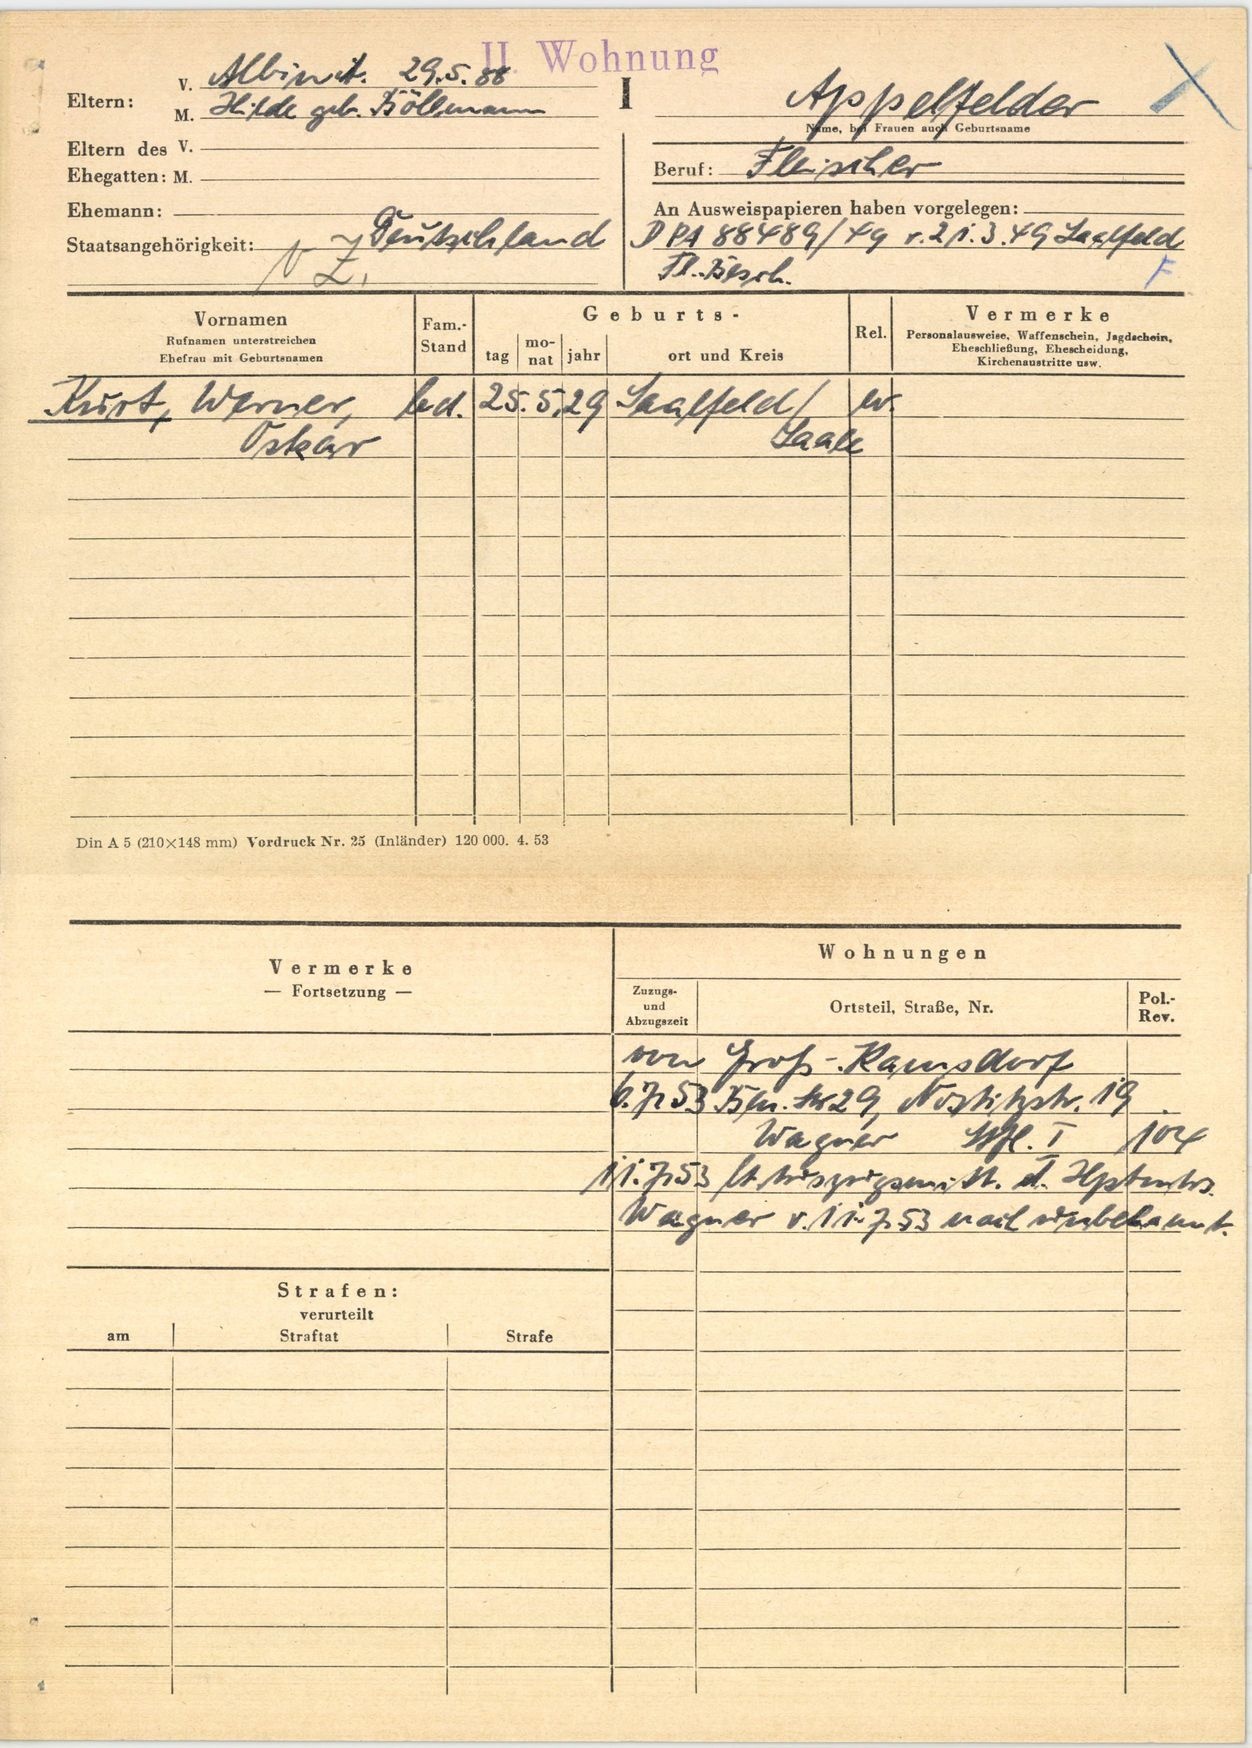
Appelfelder